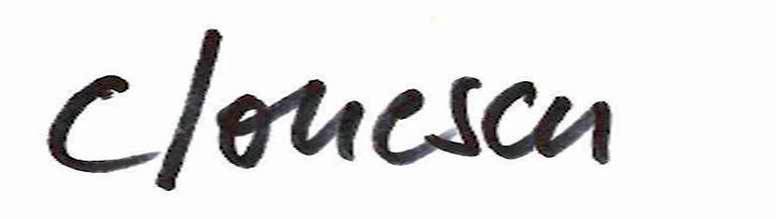
Signature of: corneliu ionescu